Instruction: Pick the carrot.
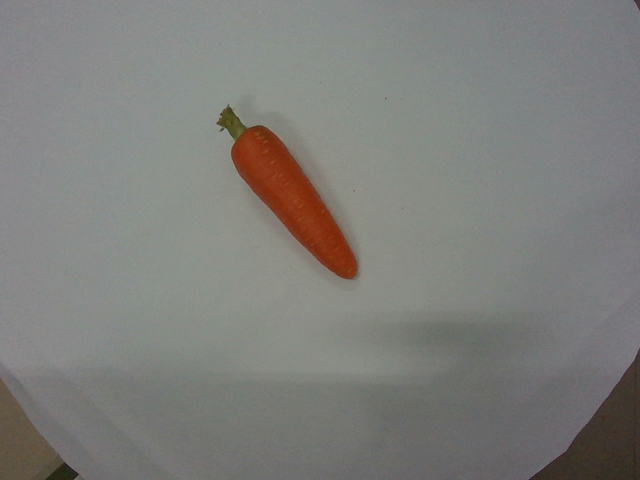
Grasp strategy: vertical